Can you pull out the amount in words, numerical amount, payee's name, date of the cheque, and the bank's name from the image?
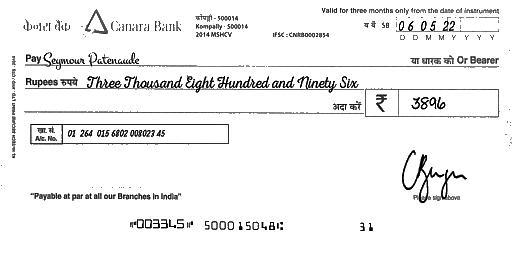
amt_in_words: Three Thousand Eight Hundred and Ninety Six
amt_in_figures: 3896
payee_name: Seymour Patenaude
bank_name: Canara Bank
cheque_date: 06/05/22